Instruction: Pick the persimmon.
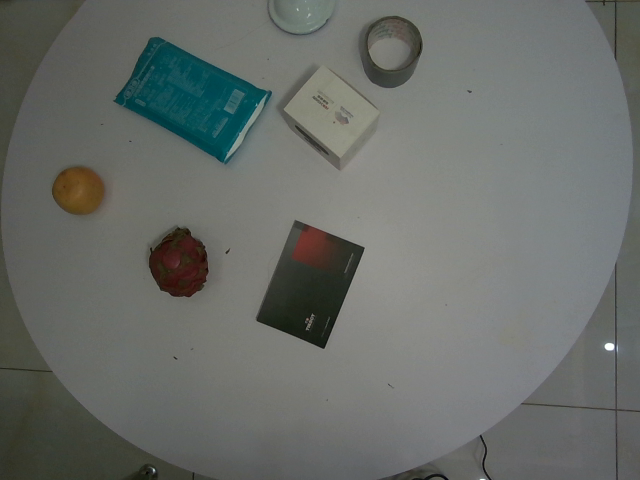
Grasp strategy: vertical